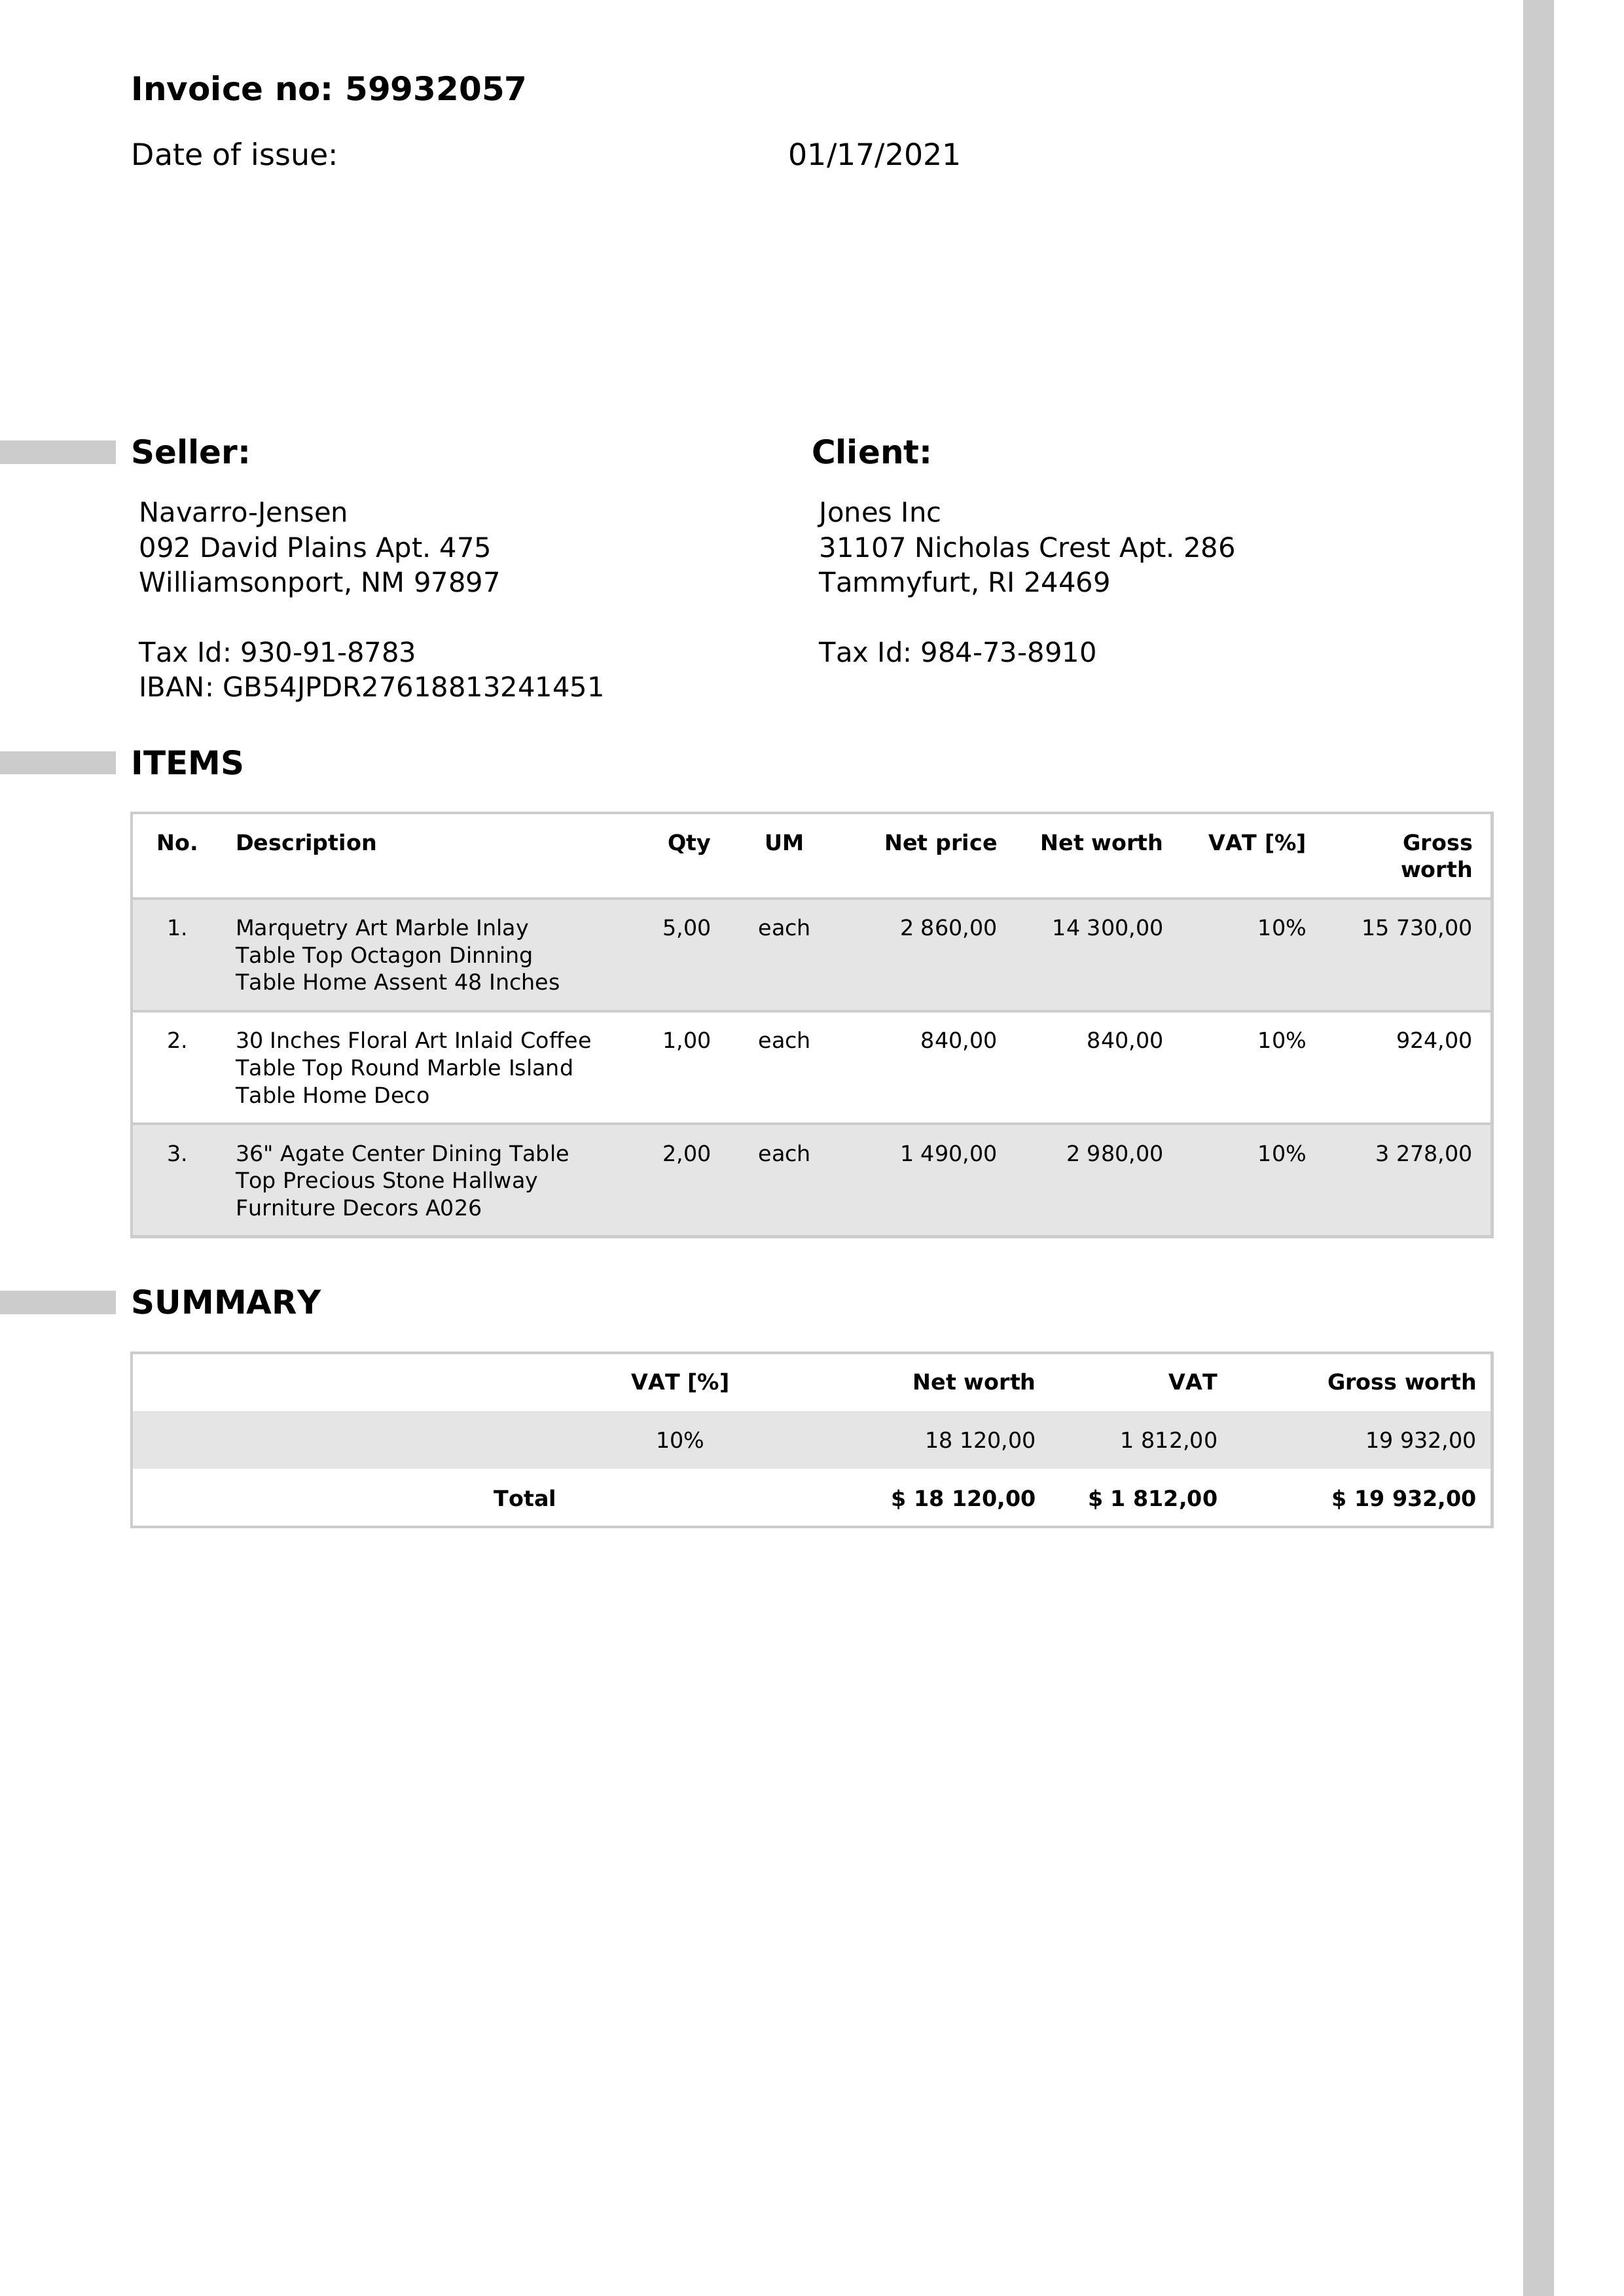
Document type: Invoice